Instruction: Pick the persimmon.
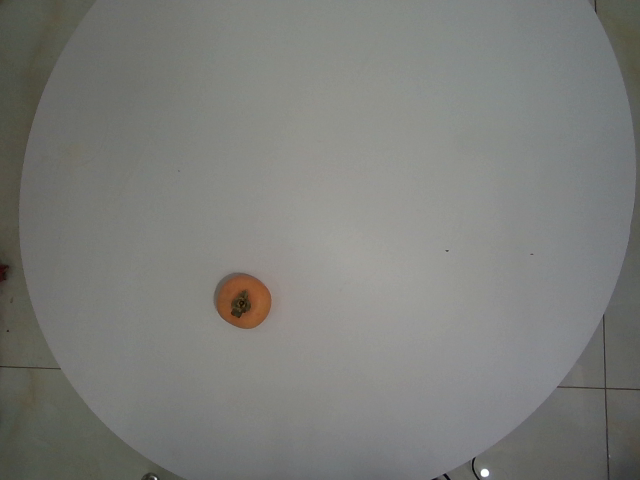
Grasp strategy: vertical